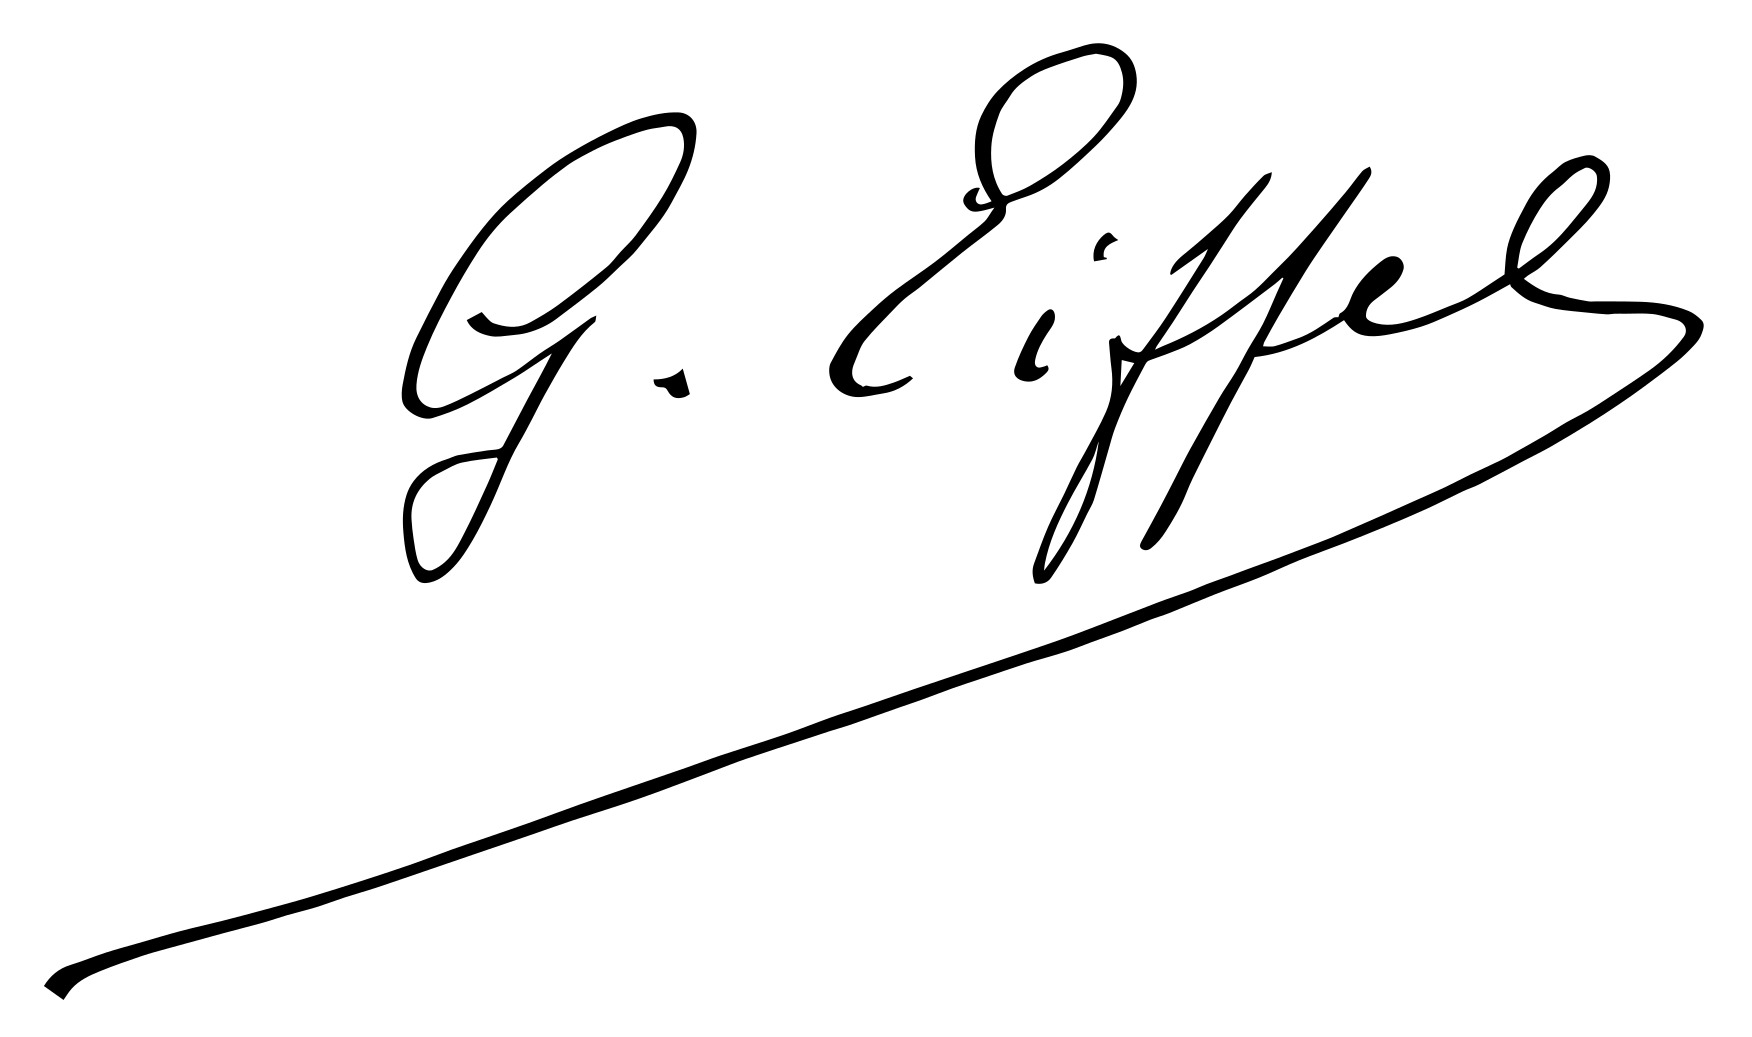
Signature of: gustave eiffel